Can you pull out the amount in words, numerical amount, payee's name, date of the cheque, and the bank's name from the image?
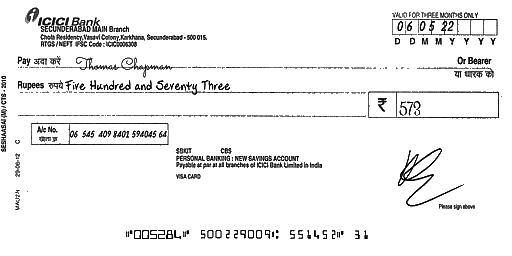
amt_in_words: Five Hundred and Seventy Three
amt_in_figures: 573
payee_name: Thomas Chapman
bank_name: ICICI Bank
cheque_date: 06/05/22